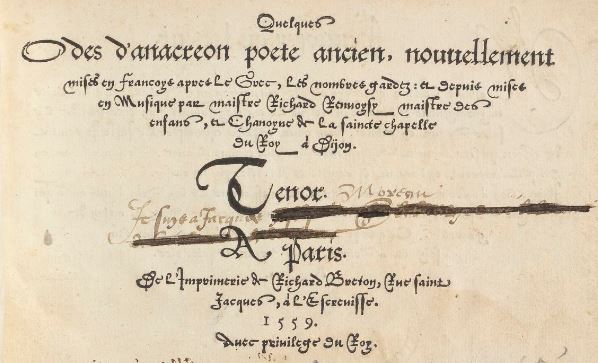
Signature of: richard de renvoisy